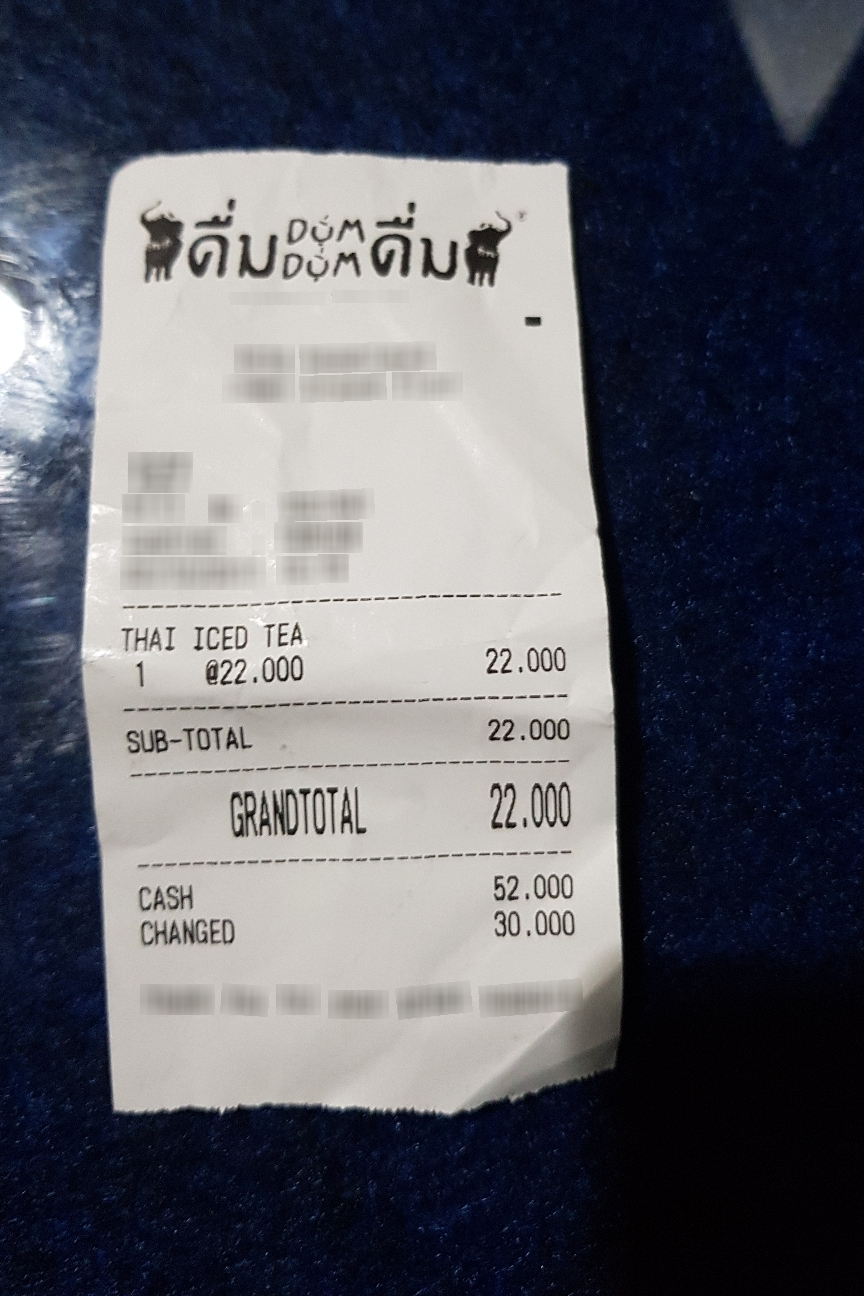
Receipt information:
subtotal: 22.000
total: 22.000
line_items: item_name: THAI ICED TEA
item_value: 22.000
item_quantity: 1